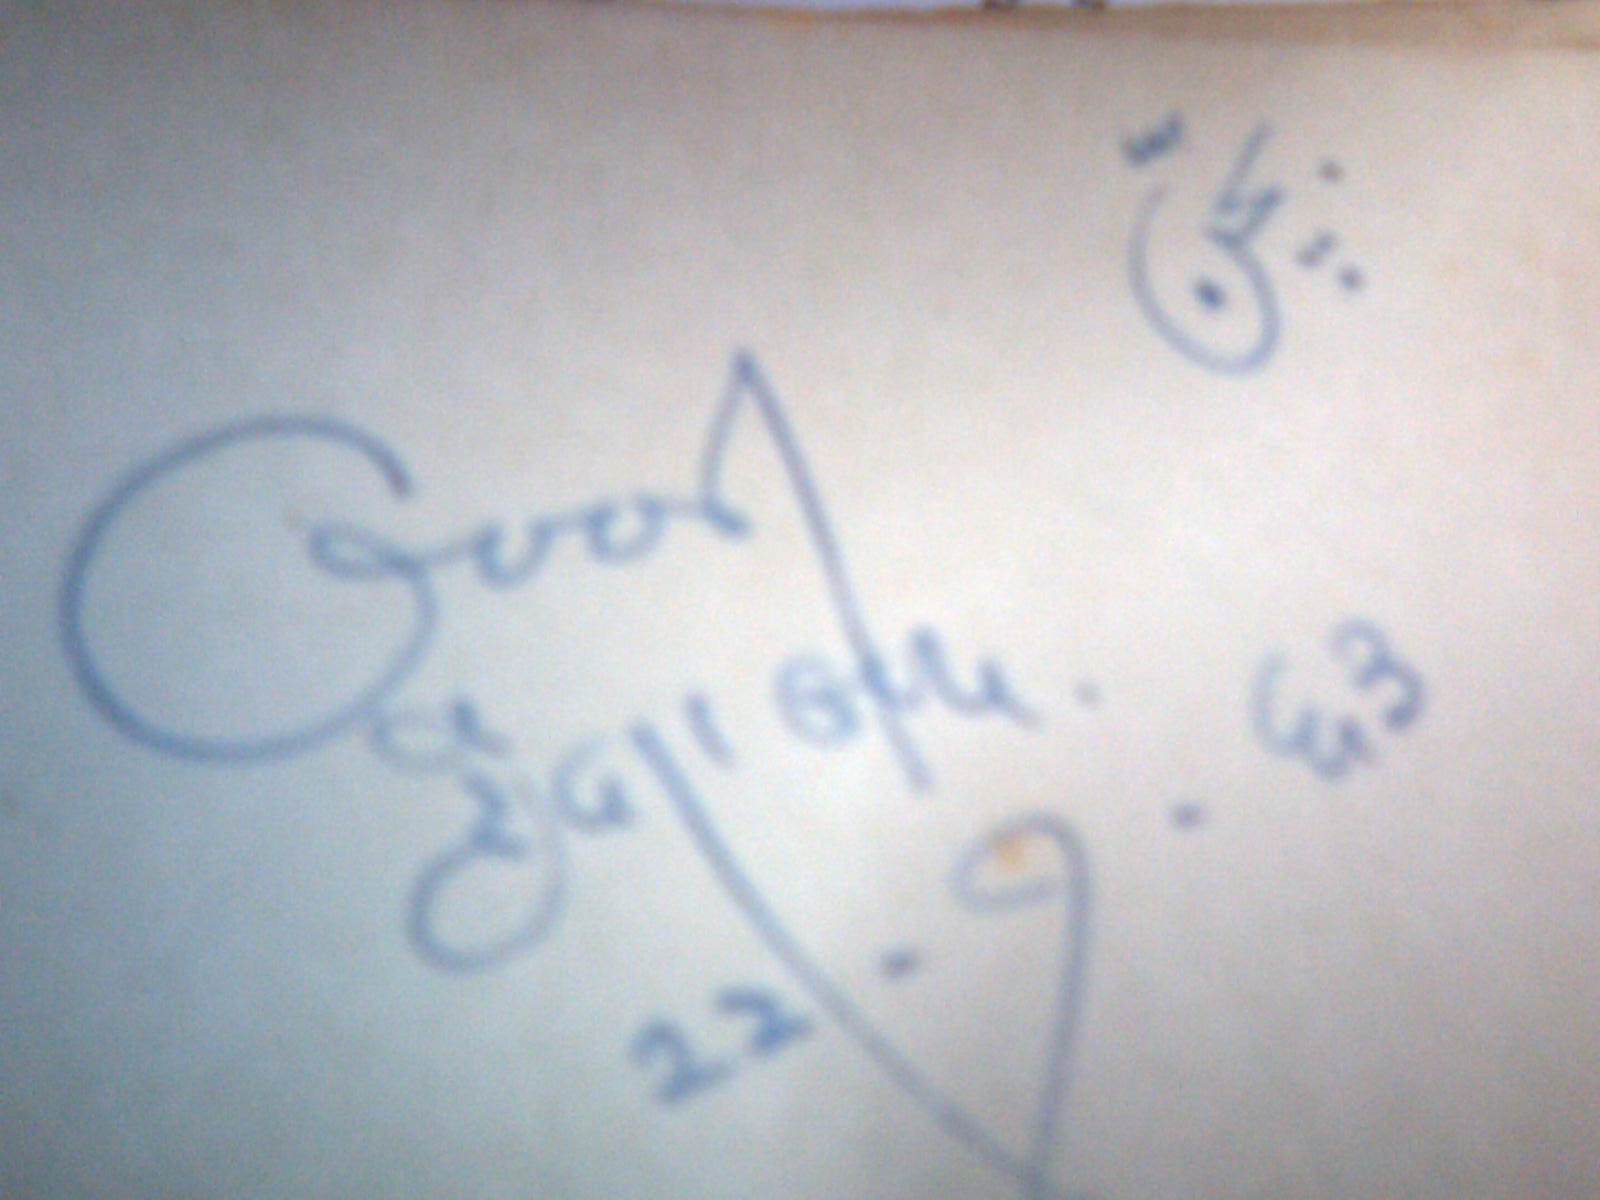
Signature of: harivansh rai bachchan